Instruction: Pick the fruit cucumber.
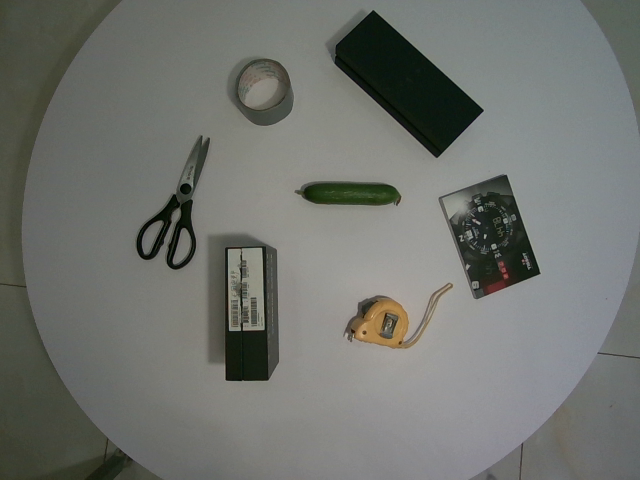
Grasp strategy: vertical